Question: What is the appraised value of the property as recorded in the document?
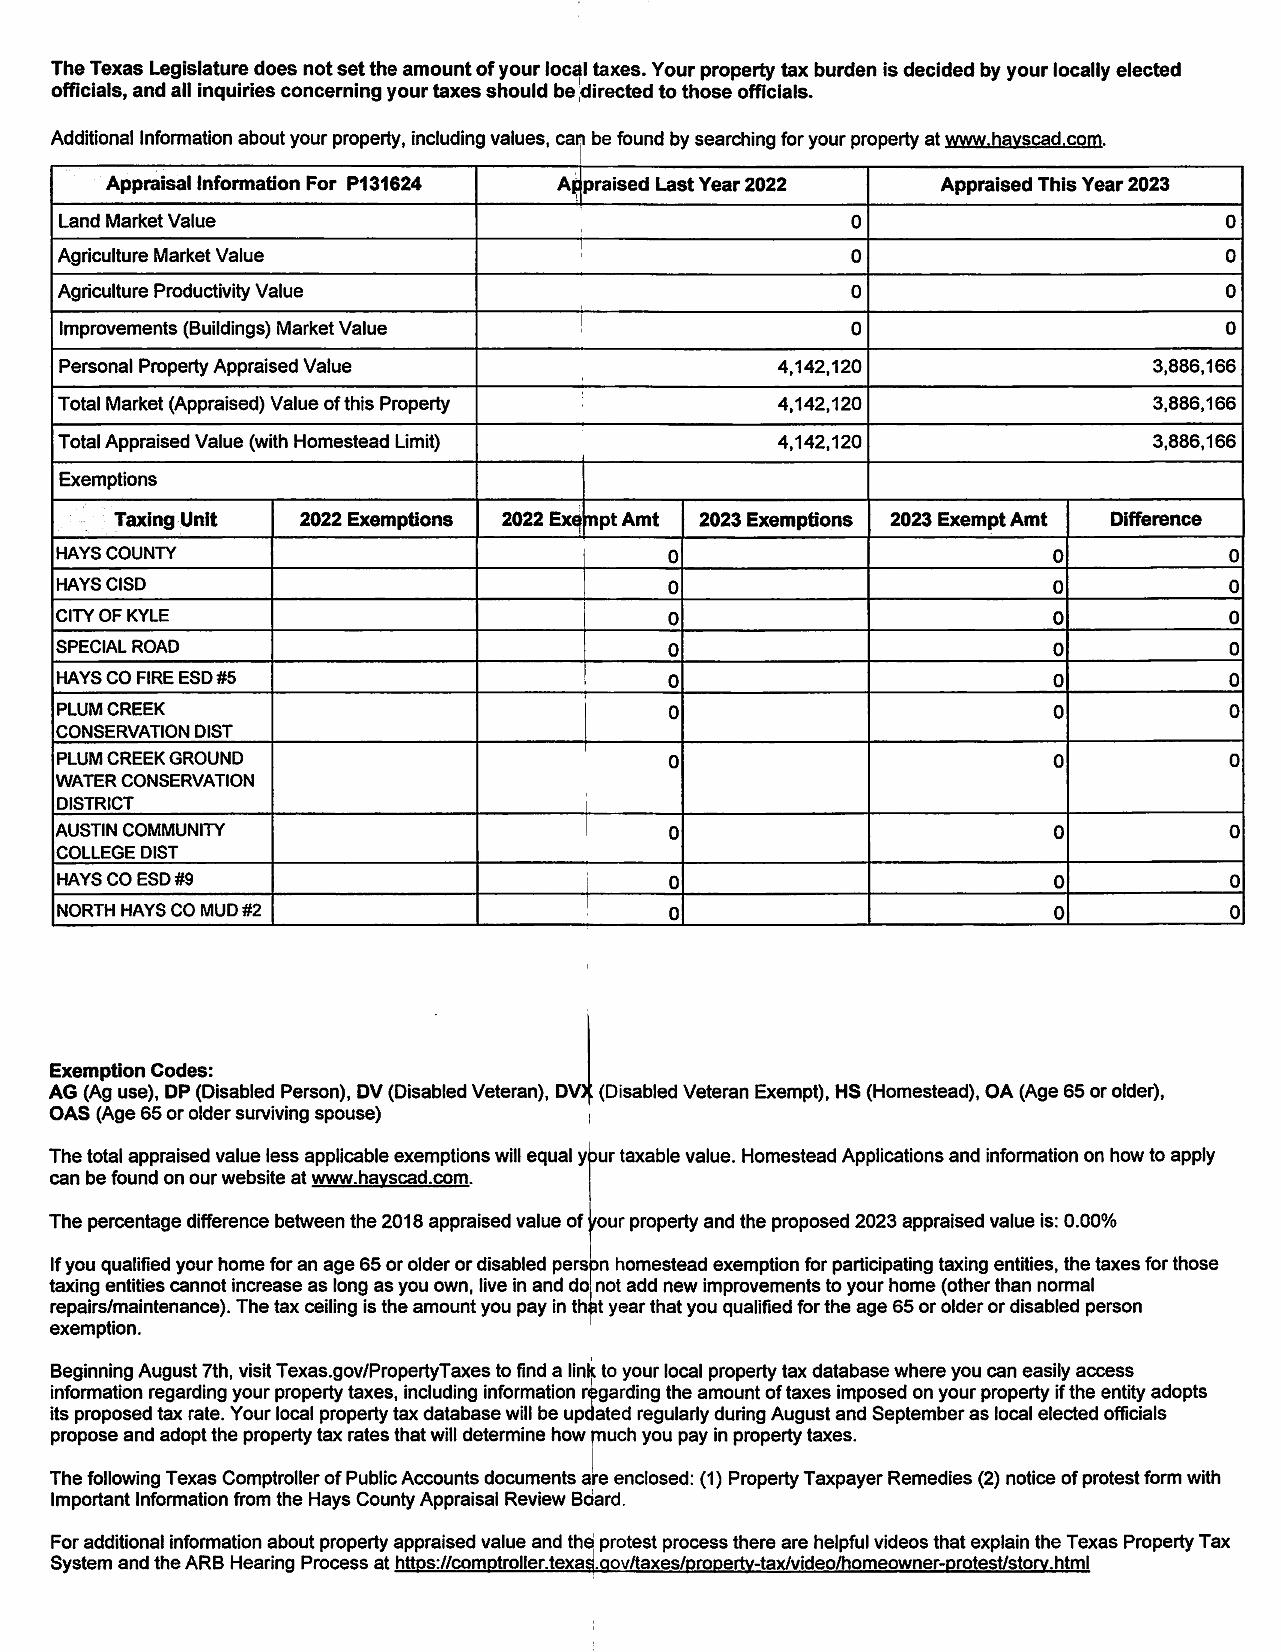
Answer: "3,886,166"